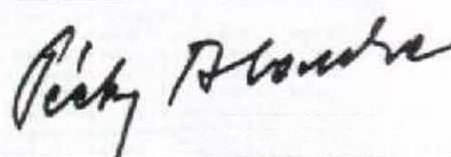
Signature of: blanka péchy